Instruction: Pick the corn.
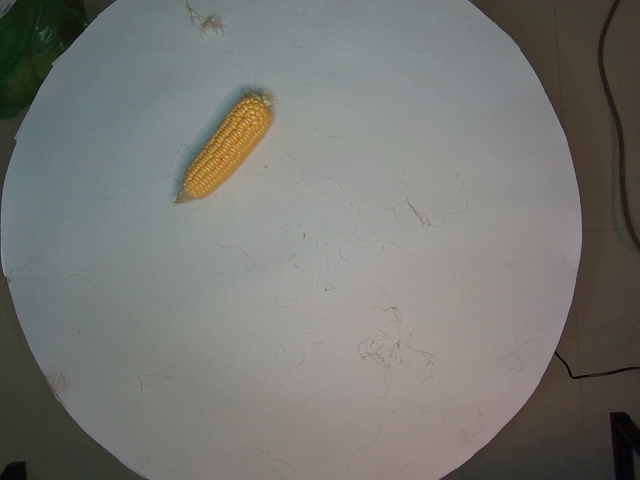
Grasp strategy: vertical